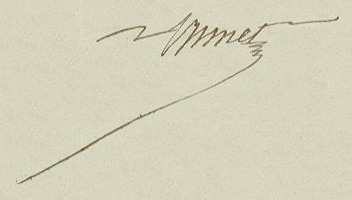
Signature of: louis charles françois brunet